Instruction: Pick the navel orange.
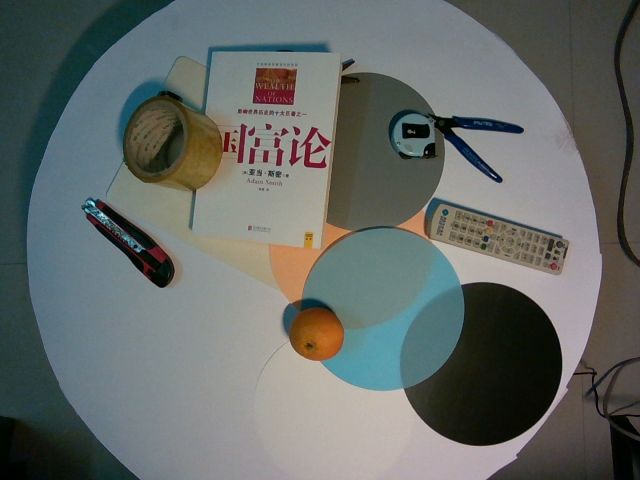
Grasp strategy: vertical